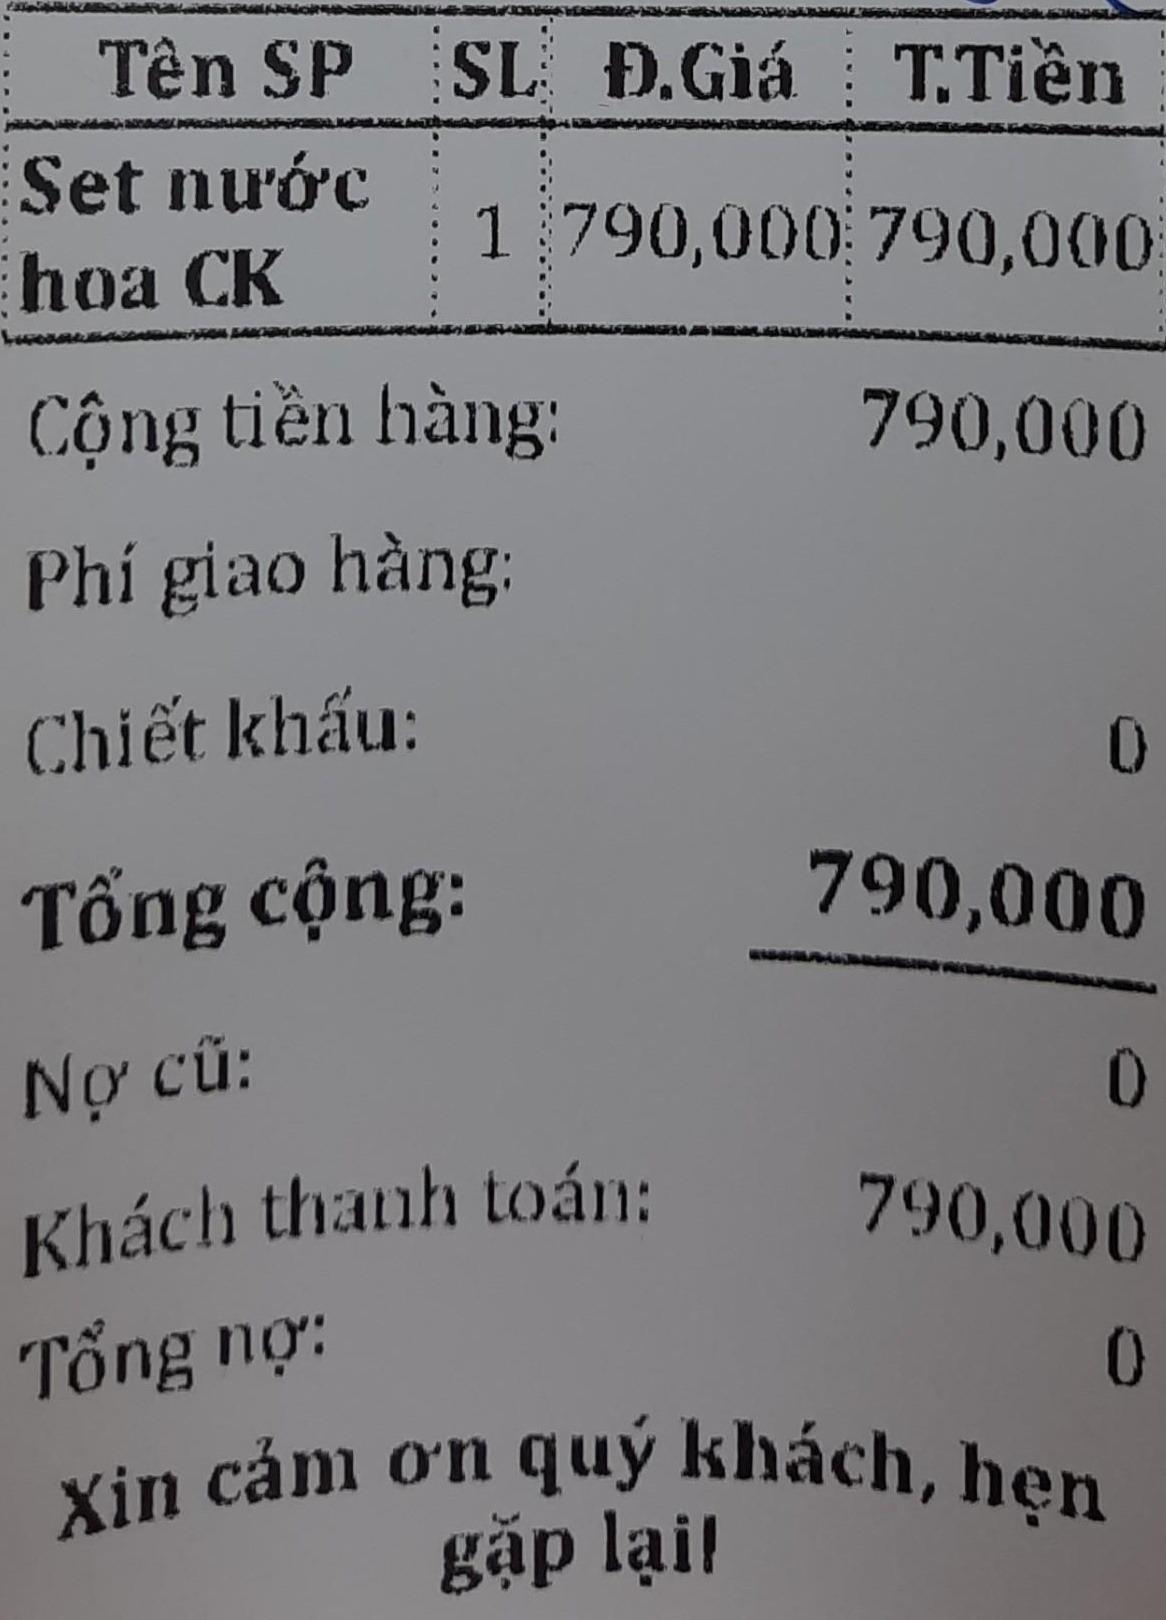
<table>
<tr>
<th>Tên SP</th>
<th>SL</th>
<th>Đ.Giá</th>
<th>T.Tiền</th>
</tr>
<tr>
<td>Set nước hoa CK</td>
<td>1</td>
<td>790,000</td>
<td>790,000</td>
</tr>
</table>

Cộng tiền hàng: 790,000

Phí giao hàng:

Chiết khấu: 0

Tổng cộng: 790,000

Nợ cũ: 0

Khách thanh toán: 790,000

Tổng nợ: 0

Xin cảm ơn quý khách, hẹn gặp lại!